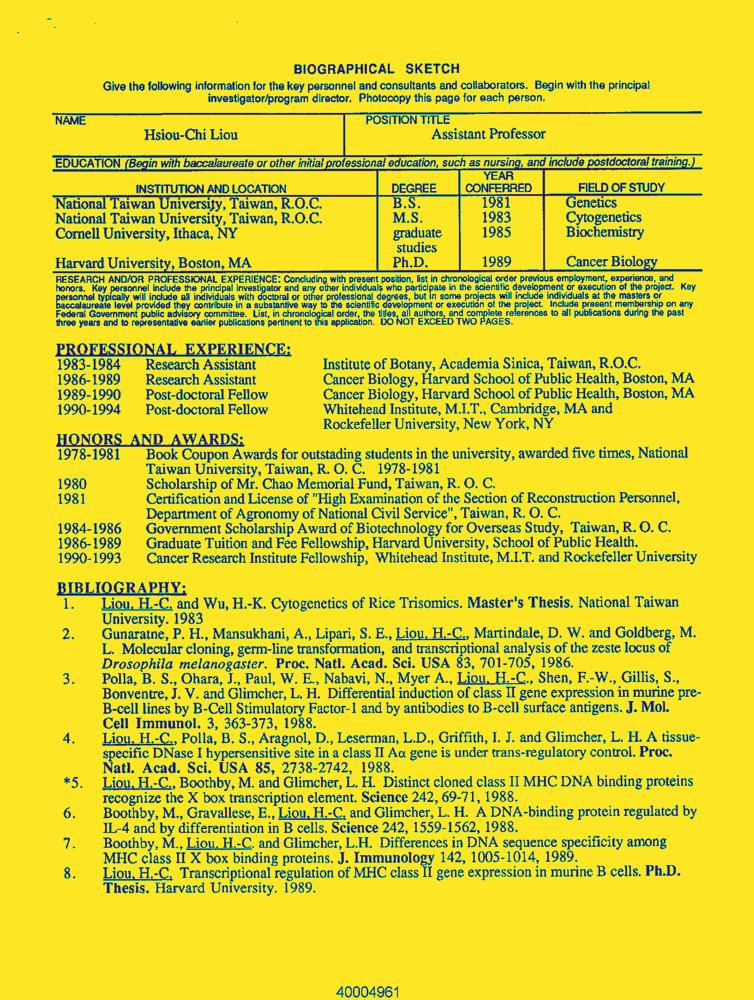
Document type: Resume-Doc